Question: In what way does the history help explain the case?
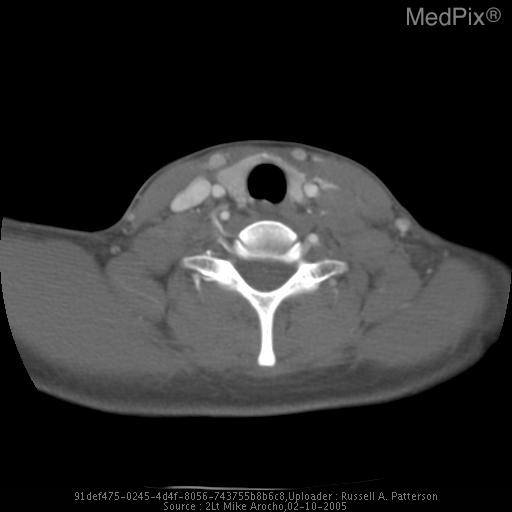
Answer: The patient's history of 27 yr old woman with c/o lymphadenopathy and fatigue for several months is key in understanding the case.